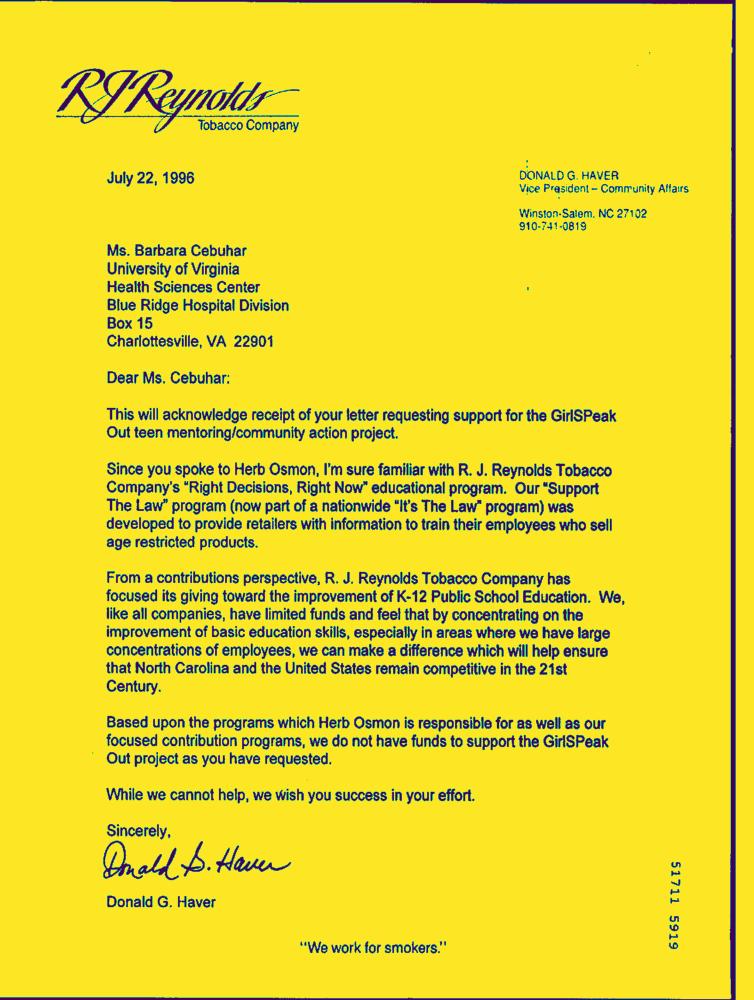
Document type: Letter-Doc